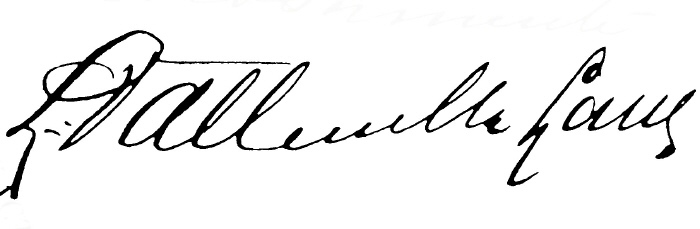
Signature of: laureano vallenilla lanz